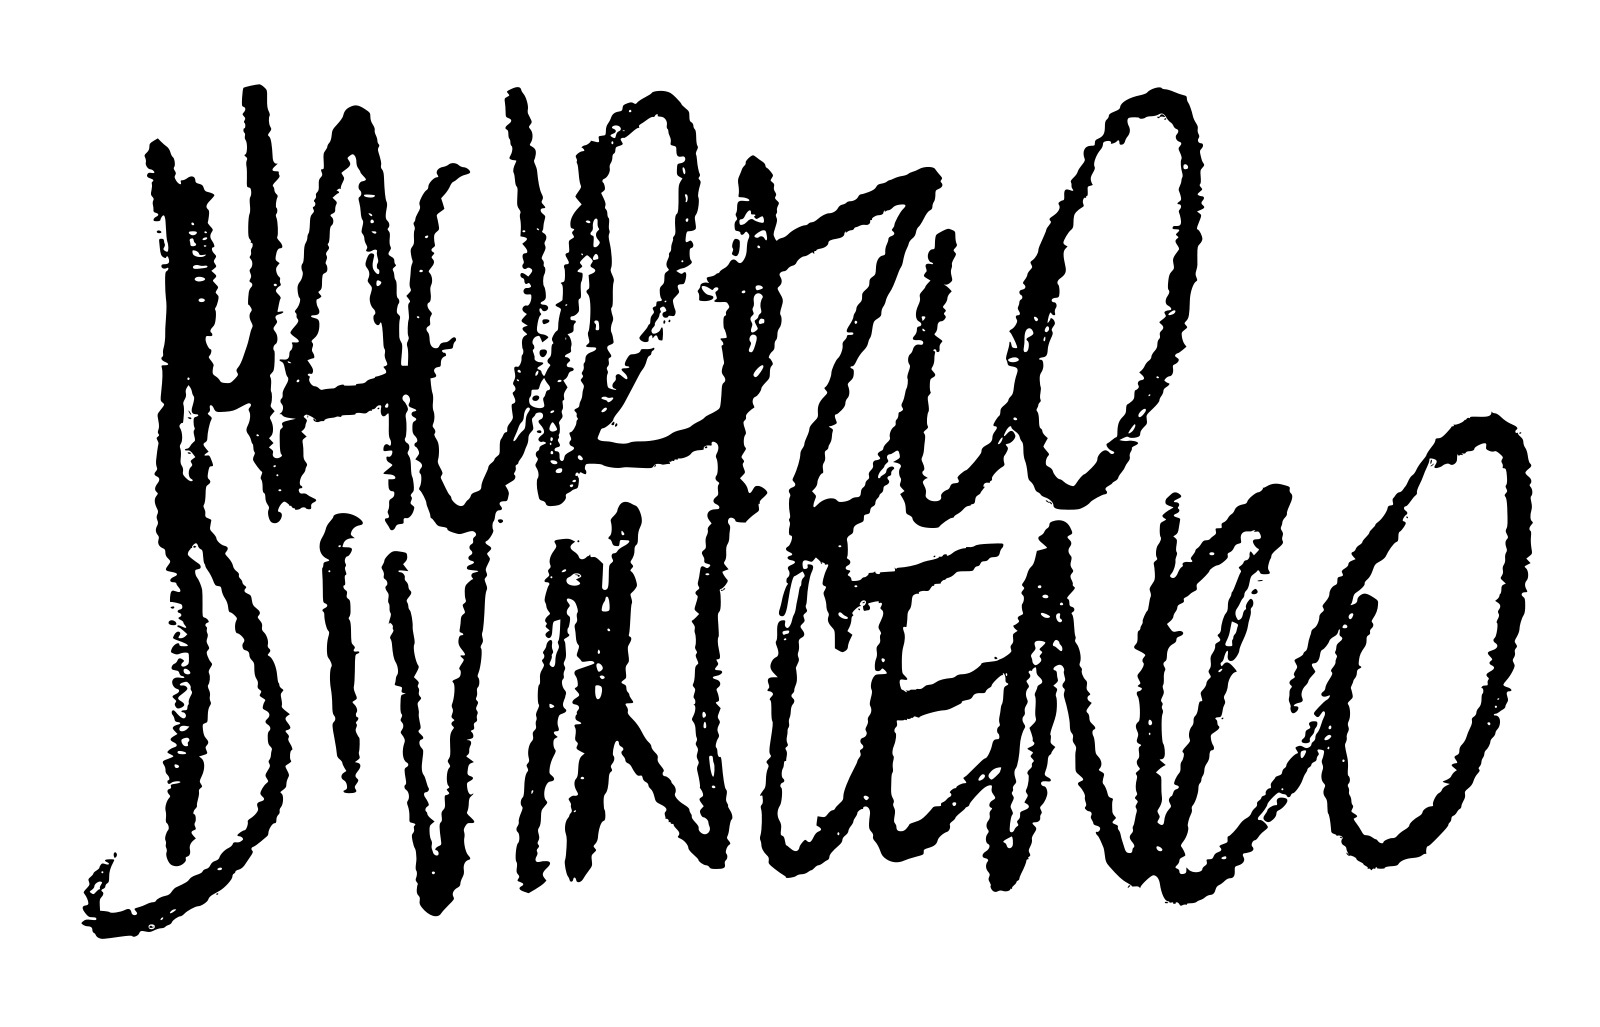
Signature of: maurizio di vincenzo